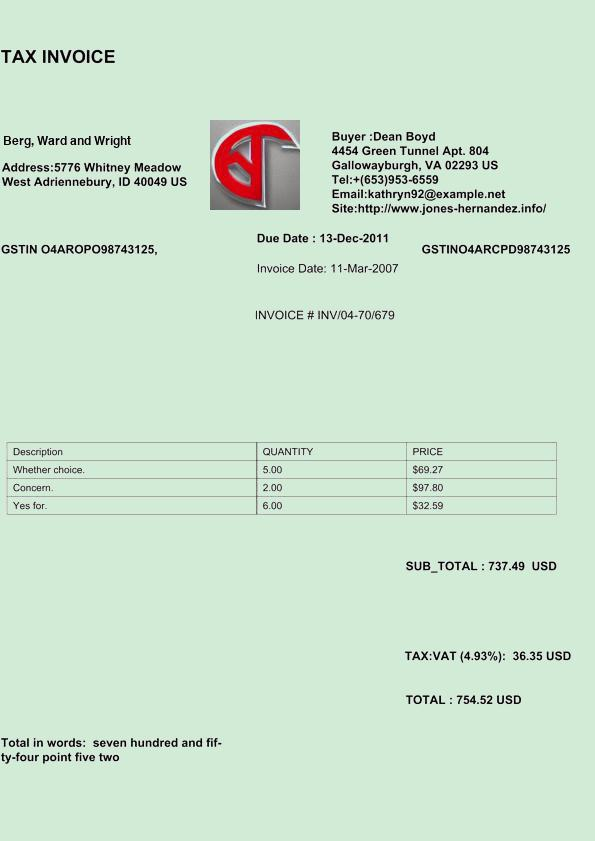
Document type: Invoice